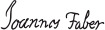
Signature of: giovanni faber